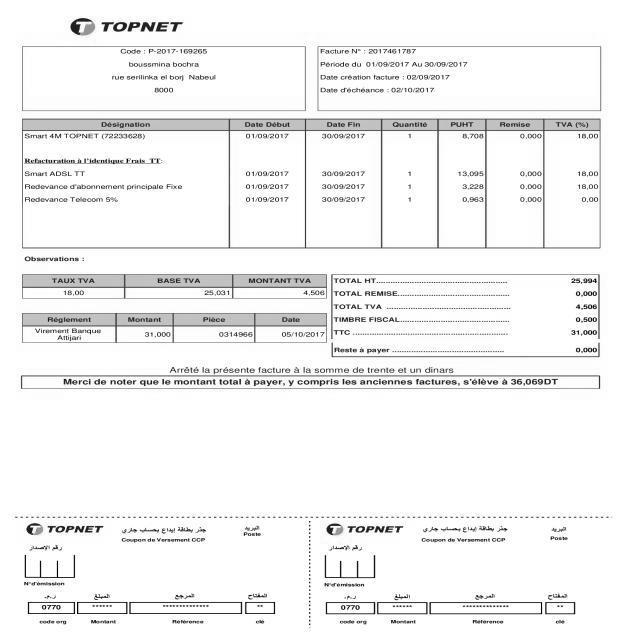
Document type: Invoice